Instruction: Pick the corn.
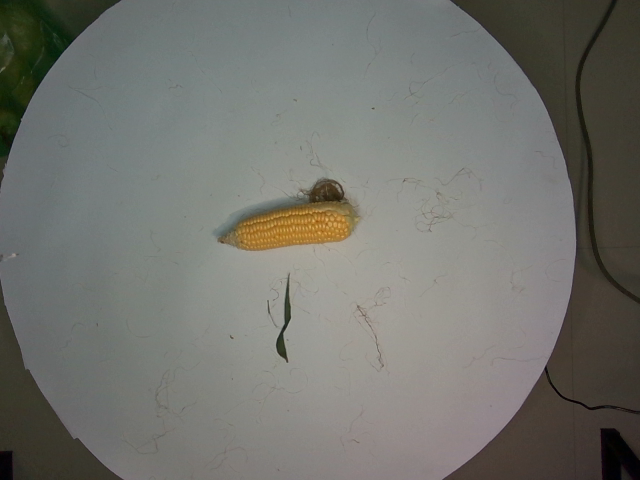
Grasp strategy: vertical